Question: How is the property described in the document?
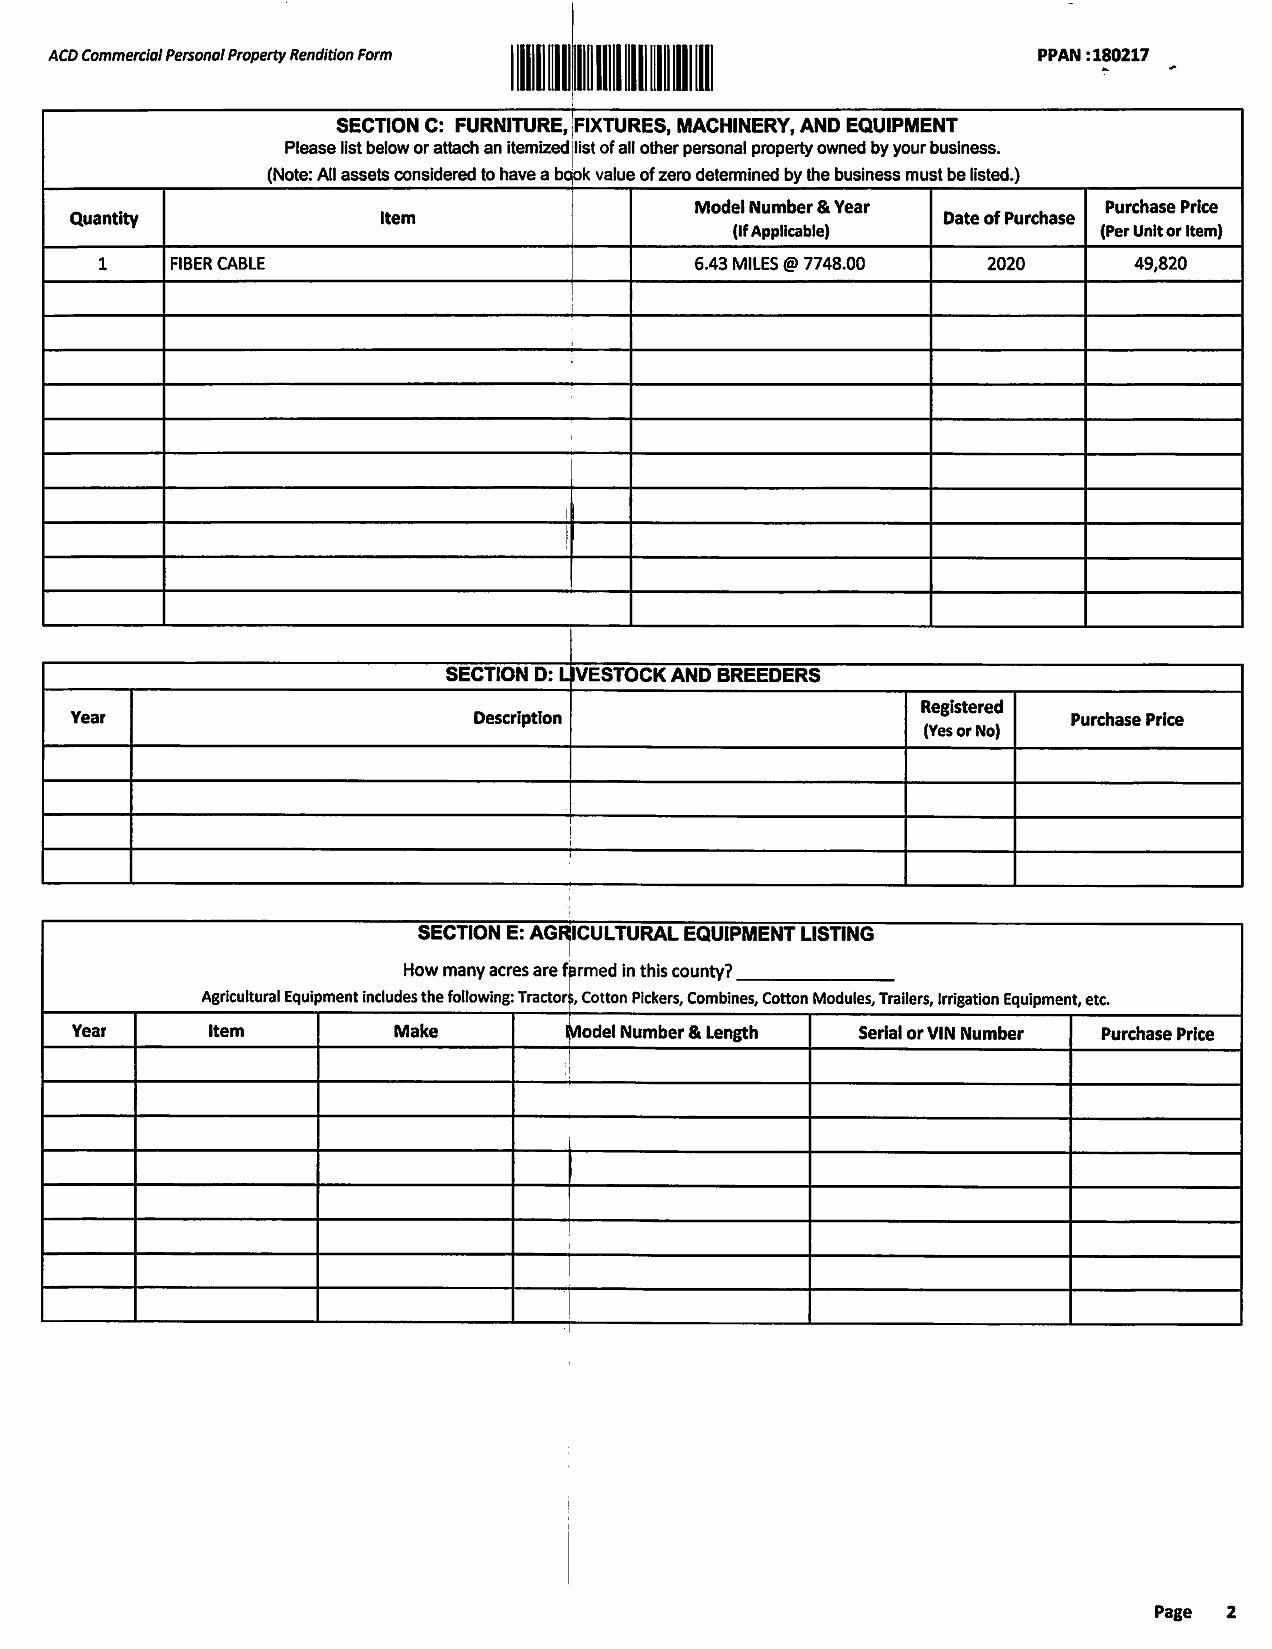
Answer: "FIBER CABLE"